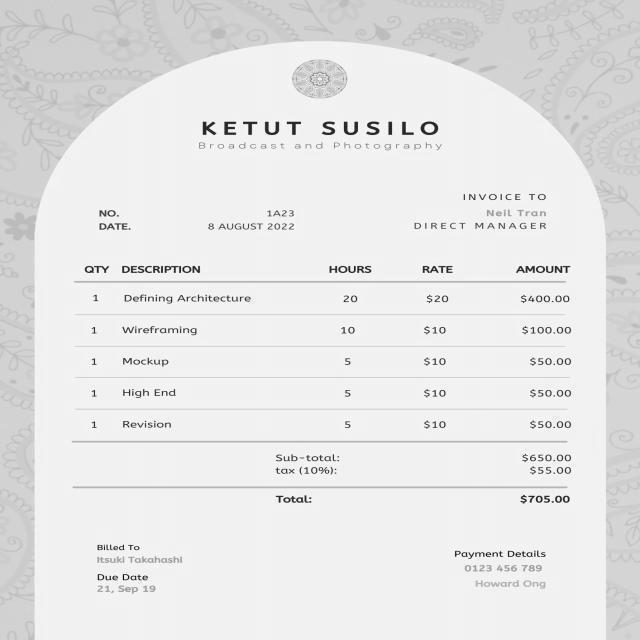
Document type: Invoice